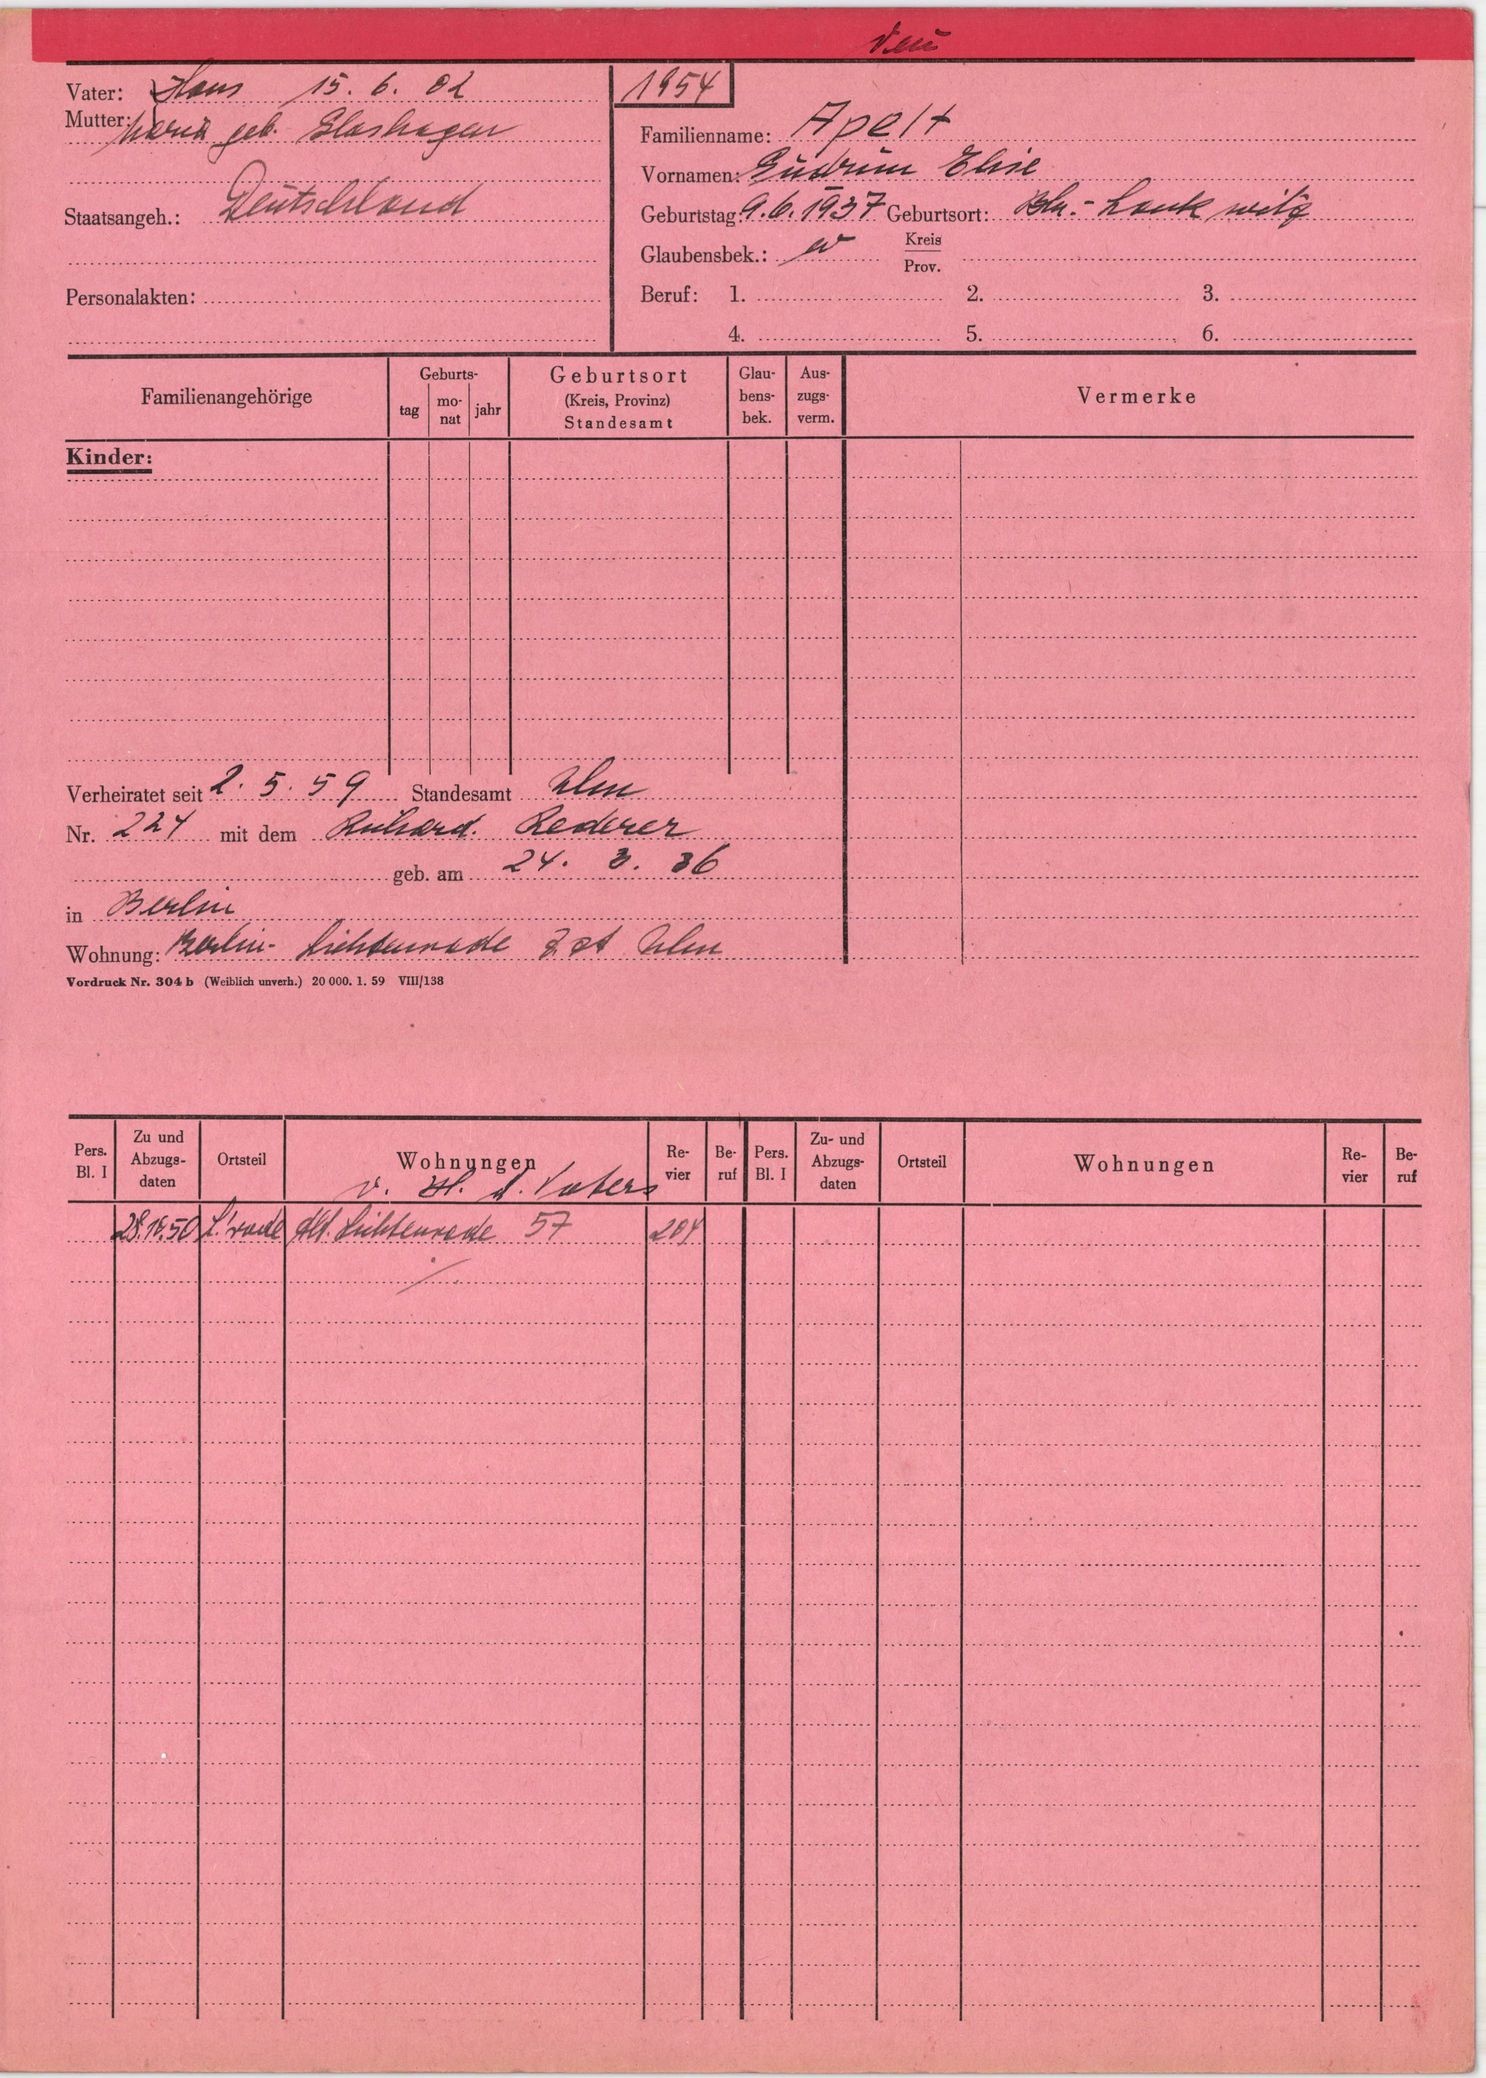
Apelt